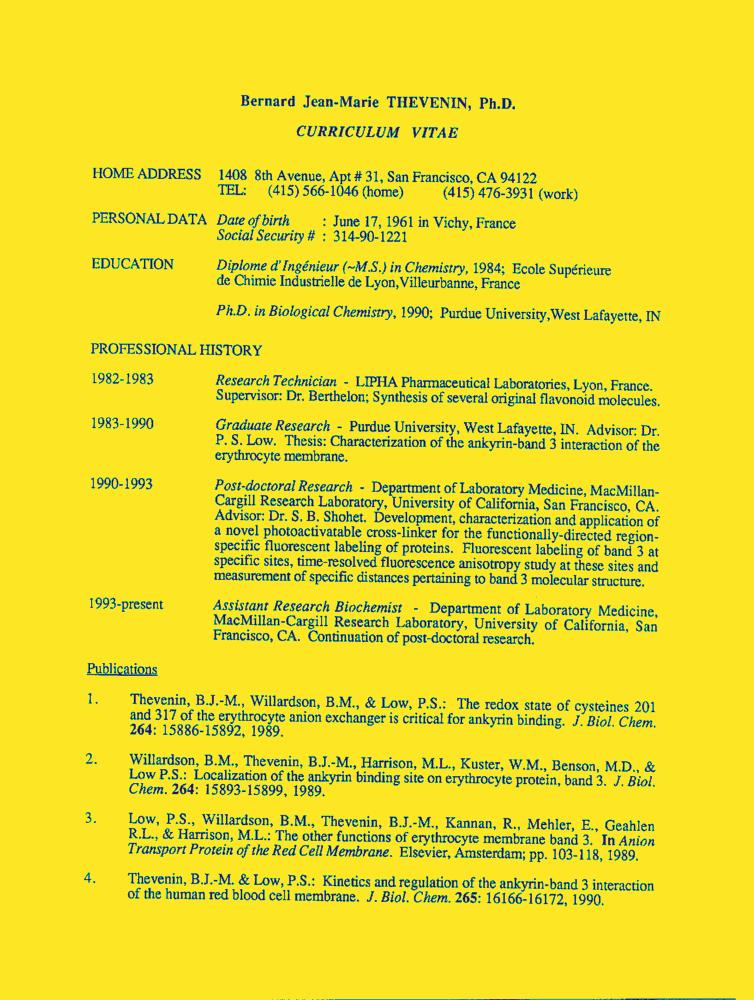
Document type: Resume-Doc